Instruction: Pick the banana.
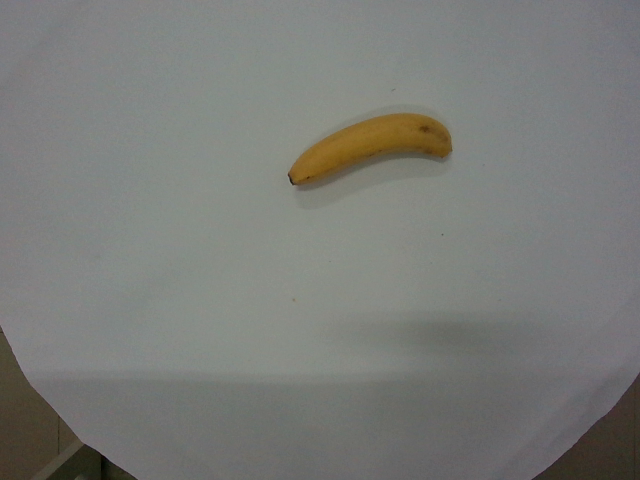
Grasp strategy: vertical